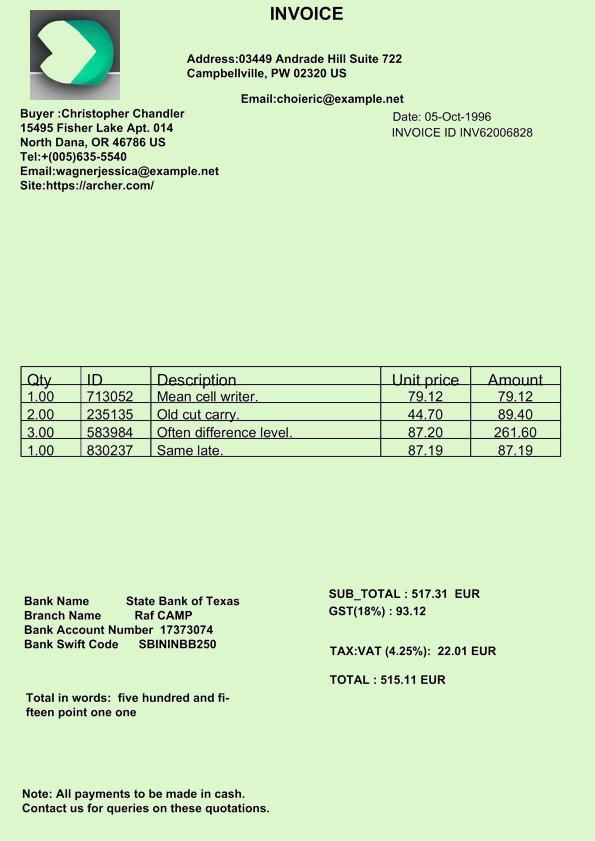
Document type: Invoice